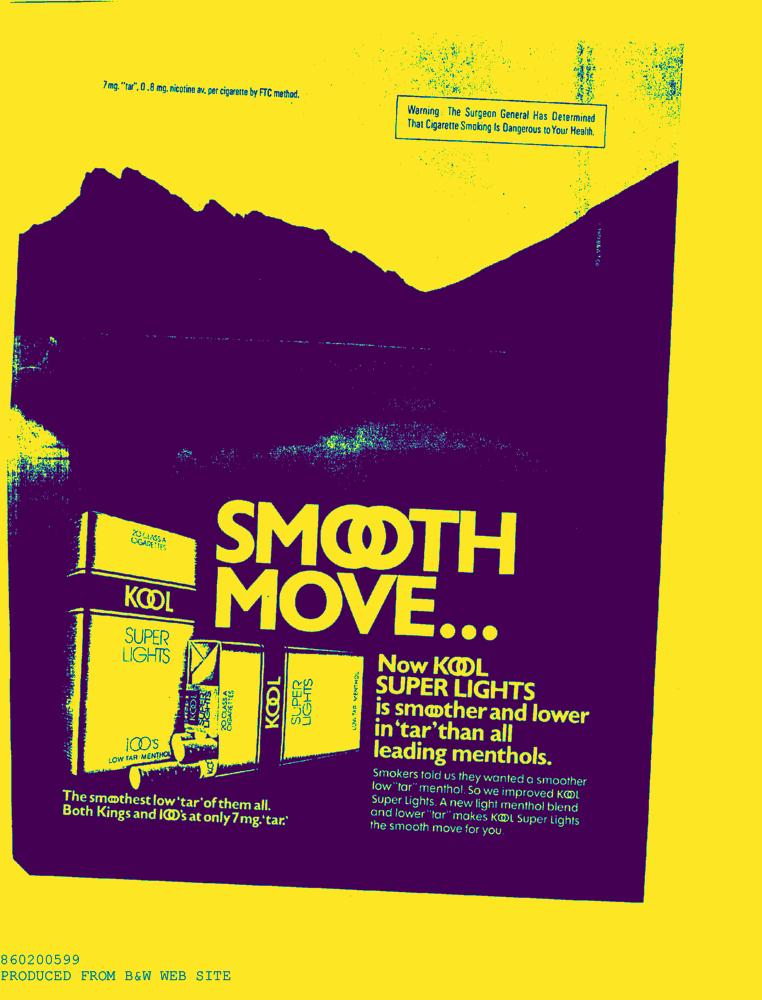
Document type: AD